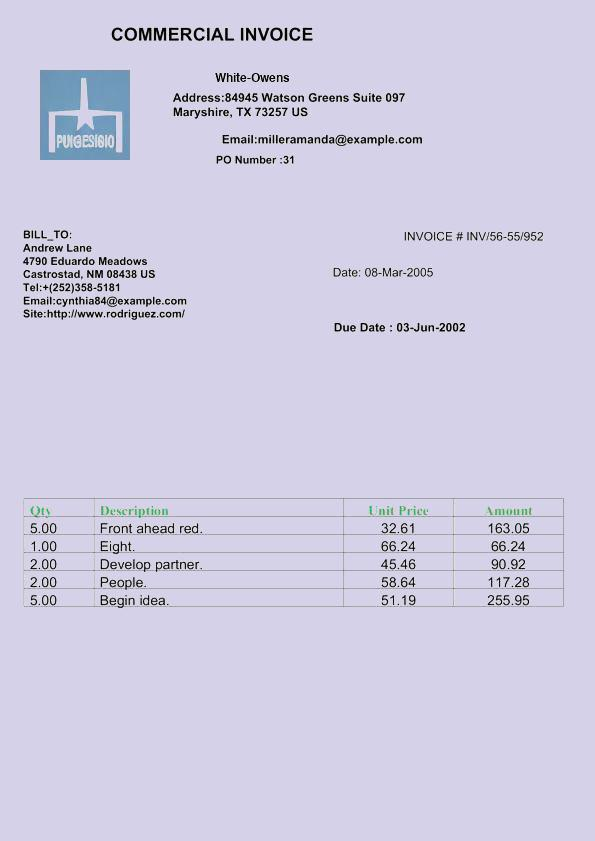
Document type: Invoice